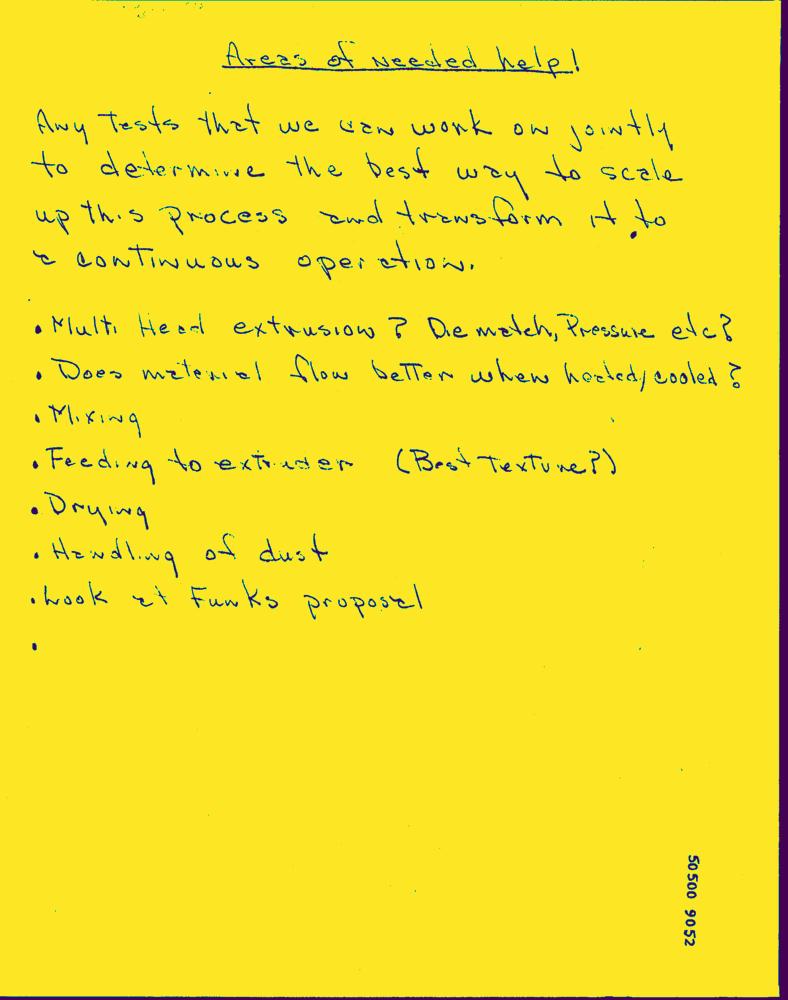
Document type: Hand-Written